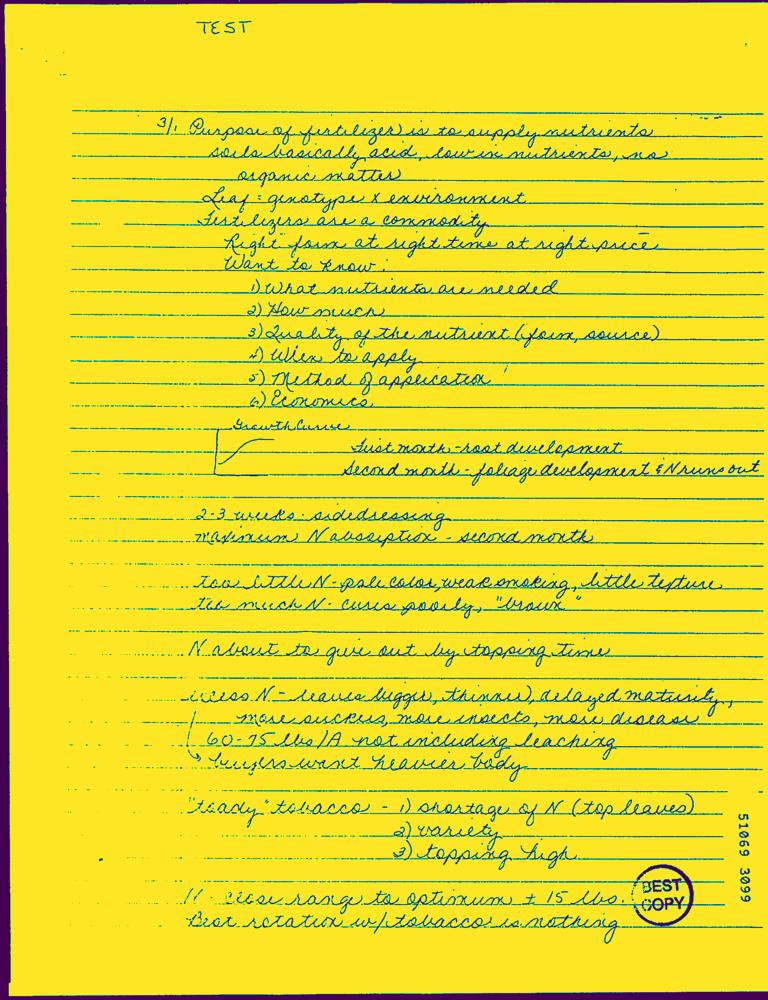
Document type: Hand-Written